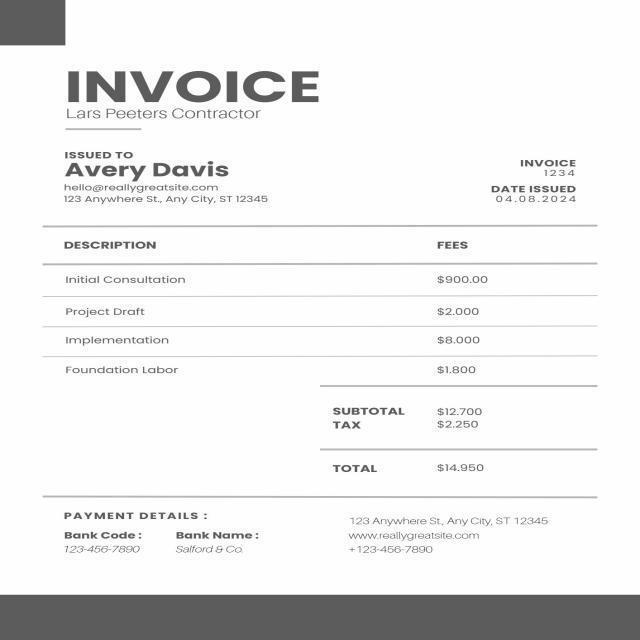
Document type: Invoice